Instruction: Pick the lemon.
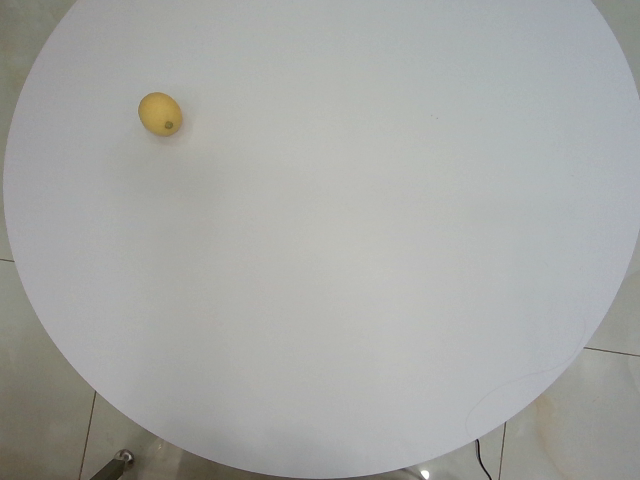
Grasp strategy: vertical